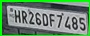
License plate number: HR 26DF 7485